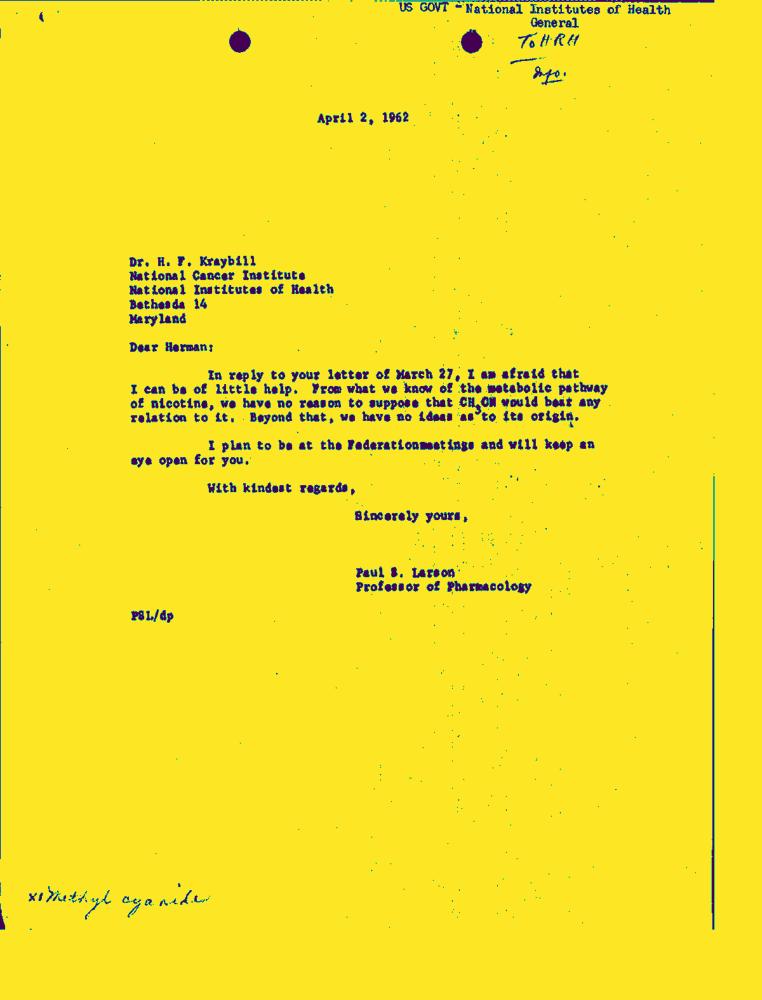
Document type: Letter-Doc